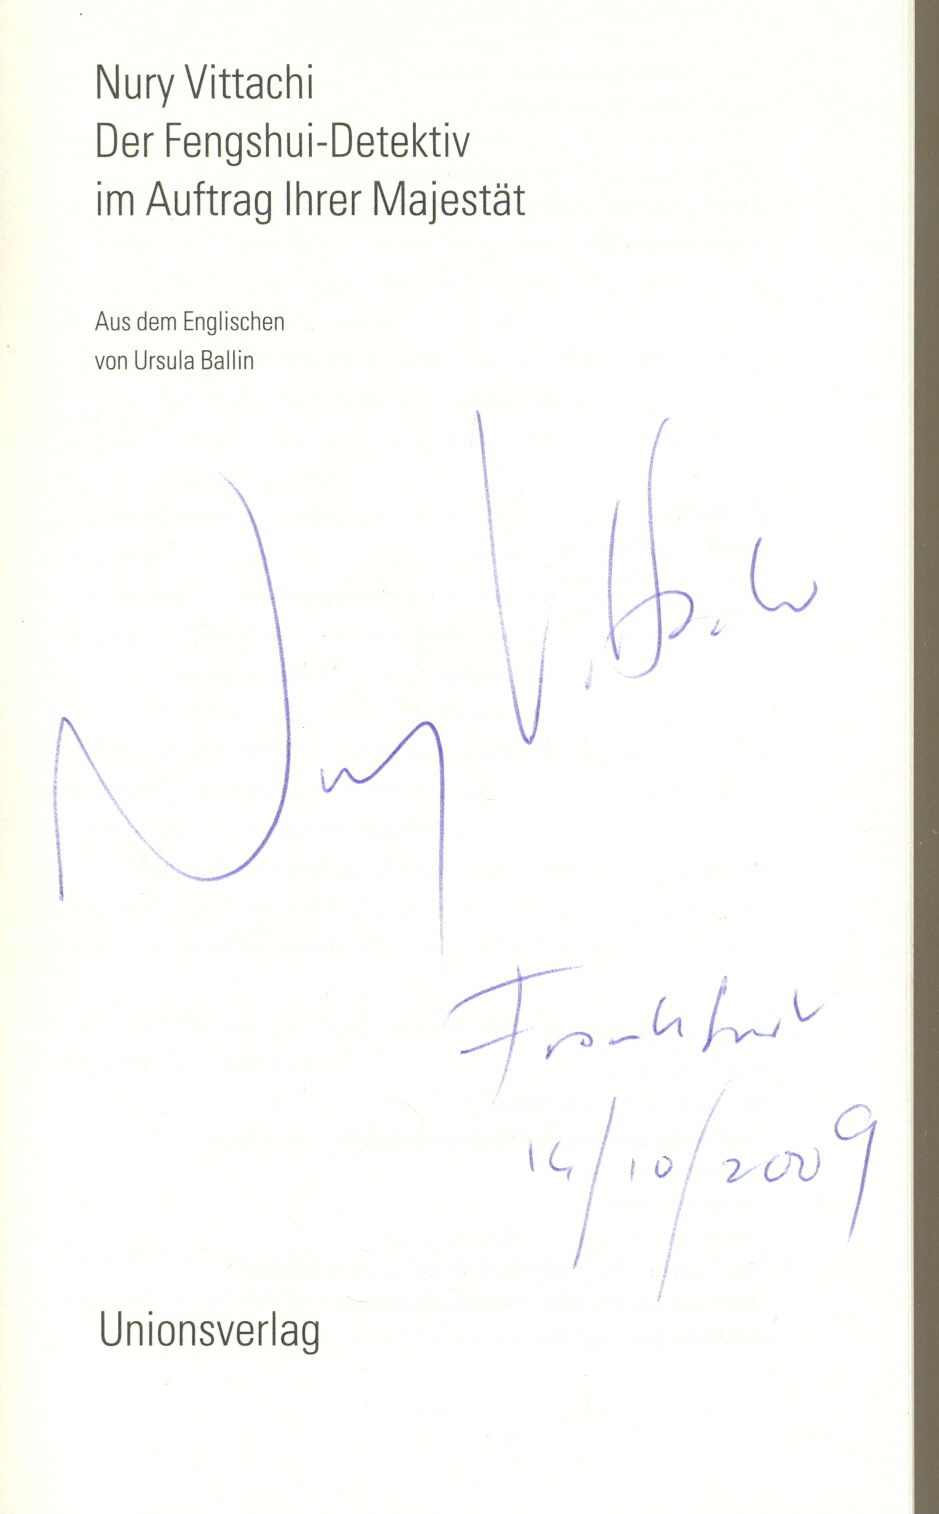
Signature of: nury vittachi